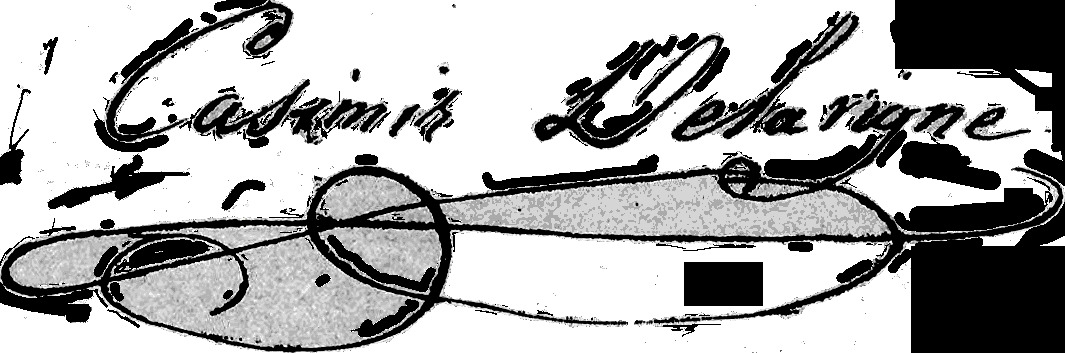
Signature of: casimir delavigne